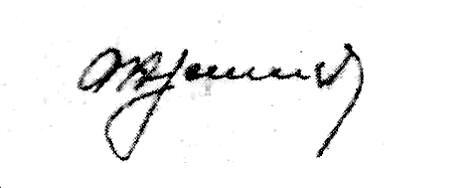
Signature of: władysław gomułka